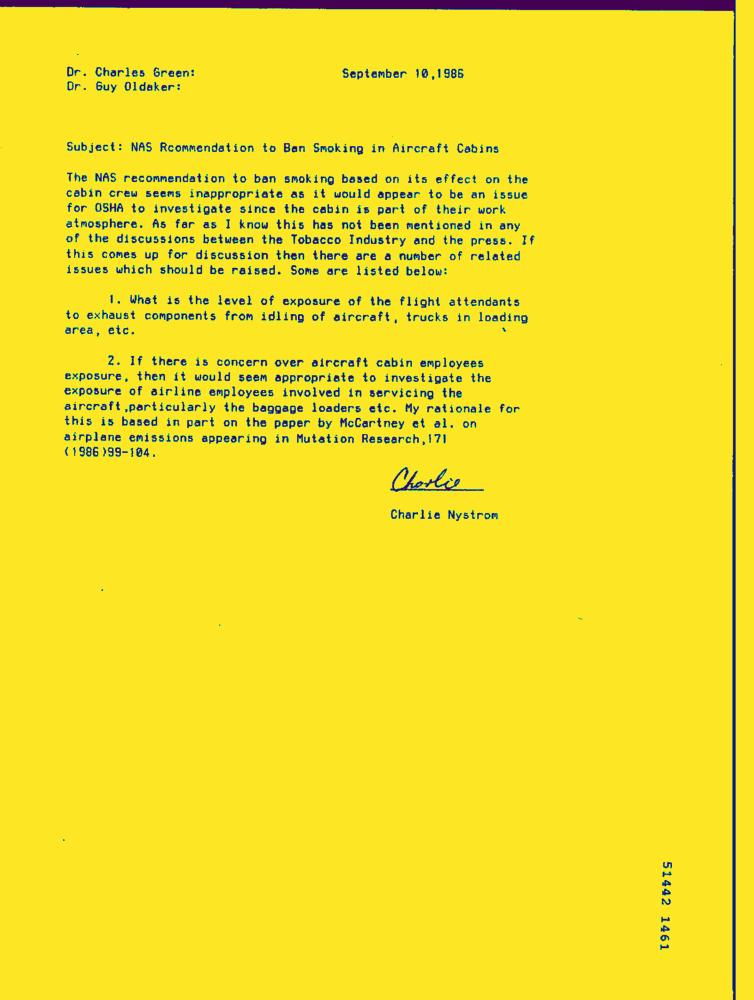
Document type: Letter-Doc